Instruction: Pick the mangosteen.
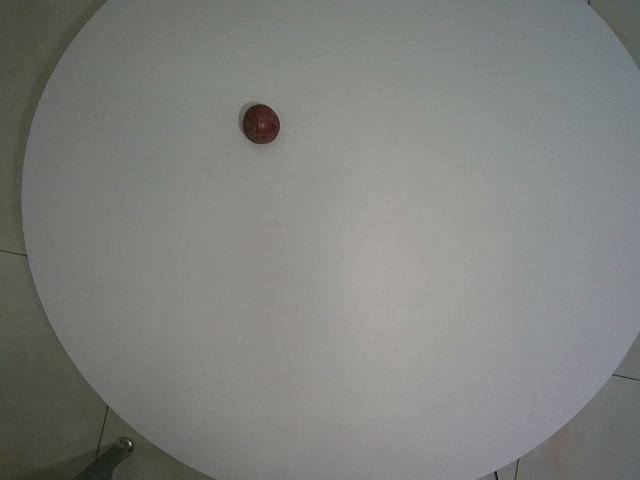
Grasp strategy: vertical